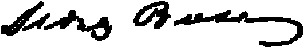
Signature of: sidney breese